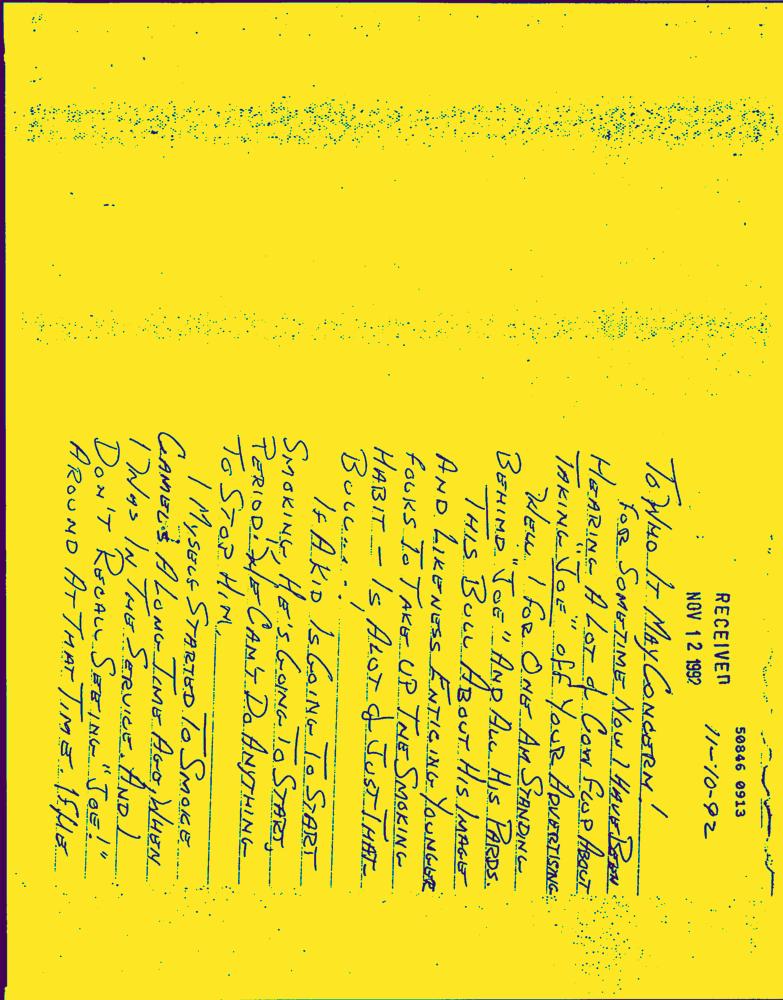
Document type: Hand-Written